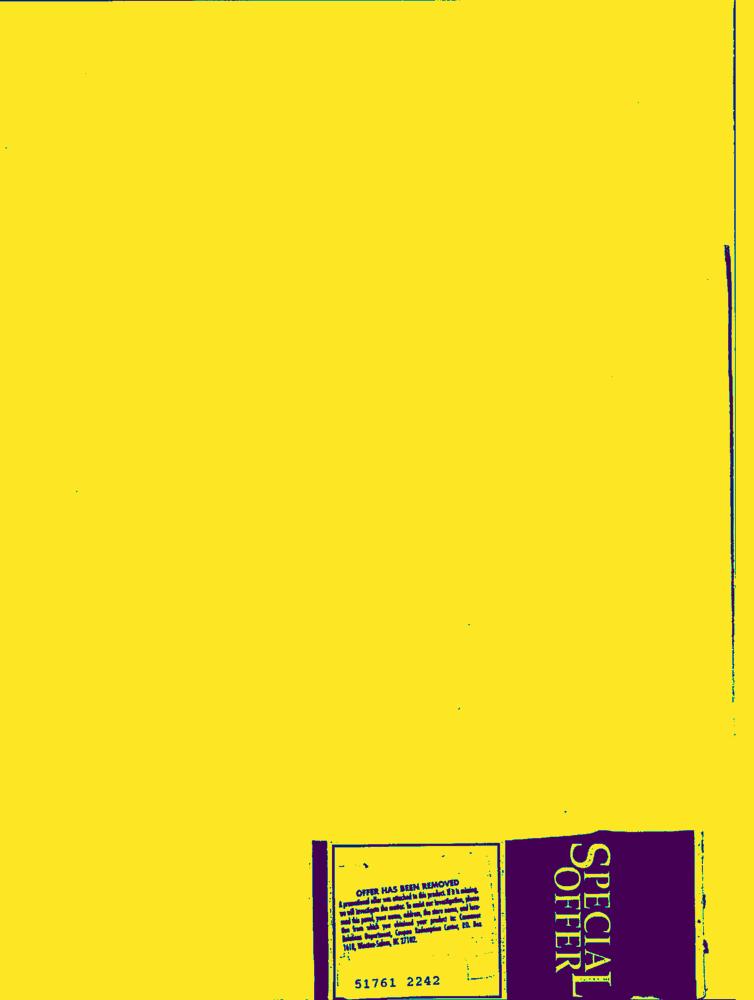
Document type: Hand-Written